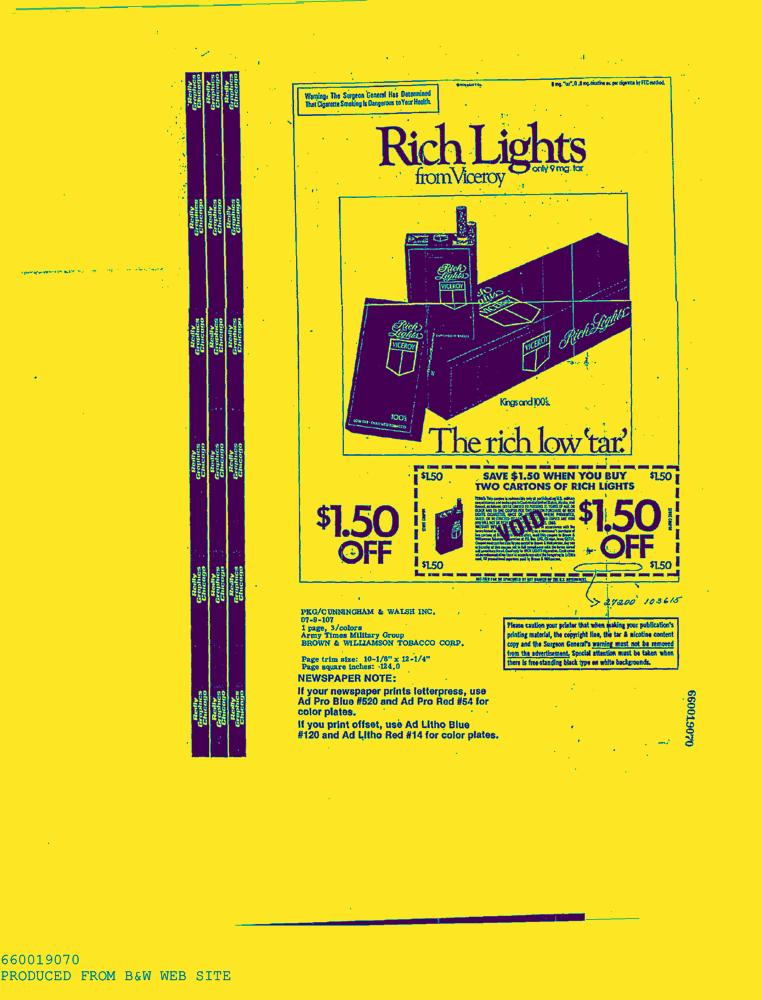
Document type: AD